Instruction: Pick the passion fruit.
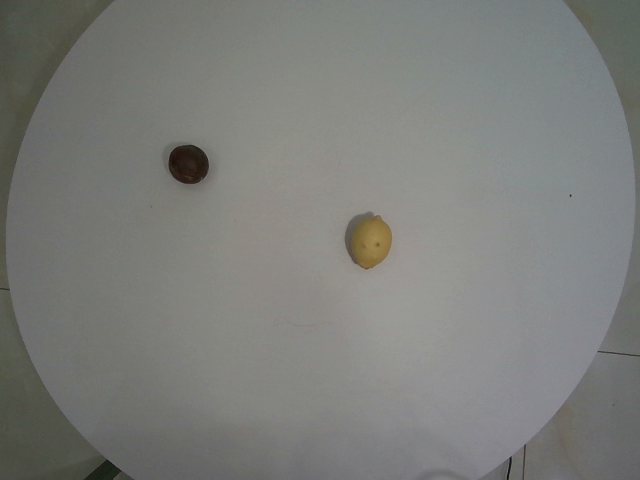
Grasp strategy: vertical